Question: What is the suspected problem?
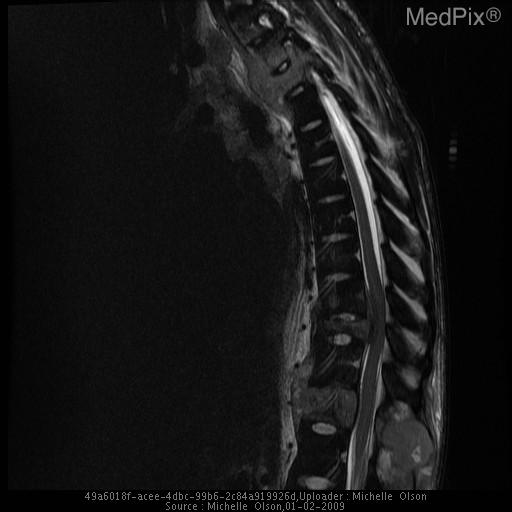
Answer: The findings suggest The frontal and lateral views of the thoracic spine demonstrate a mixed lucent/sclerotic appearance of the T12 vertebral body and the left pedicle.

A sagittal view MRI with gadolinium of the thoracic spine and lumbar spine demonstrates enhancing lesions multiple vertebrae, including T12.  Soft tissue enhancement is also present from T9-L2 paraspinal muscles.

A sagittal nonconstrast CT obtained several weeks later demonstrates worsening expansile lytic lesions to T10, T11, and T12.

MRI of the thoracic spine was obtained five months after the patient began treatment.  Interval worsening present at multiple levels, including multiple compression deformities and enhancing mass with cortical disruption and contiguous anterior soft tissue mass lifting the anterior longitudinal ligament.  Involvment of the posterior elements is present with narrowing of multiple neural foramina and spinal cord compression.. MRI obtained five months after the patient began treatment. Sagittal imaging demonstrates more extensive involvement of T1 and T3. There is a T3 vertebral body compression deformity and cortical disruption with a contiguous anterior soft tissue mass lifting the anterior longitudinal ligament. There is involvement of the T2-3 and T3-4 neural foramina posteriorly. Spinal cord compression is present, best demonstrated on axial images.

Enhancing foci in the anterior T4, posterior T5, and anterior T8 and T9 vertebral bodies. There is increased compression of the T10 vertebral body. There is obliteration of the neural foramina of the T9-10 and T11-12 vertebral levels. There is an anterior paraspinal mass with anterior cortical disruption and a posterior soft tissue fluid collection at the level of T12.. The patient might have a history of The patient is a 23 year old man who presented with four weeks of persistent mid back pain. He received pain medications with minimal relief. His pain gradually worsened over three months to involve his left leg and hip. The patient had associated fevers, weight loss, night sweats, fatigue, and intermittent abdominal pain..